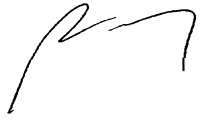
Signature of: renan calheiros